Question: What are the imaging findings?
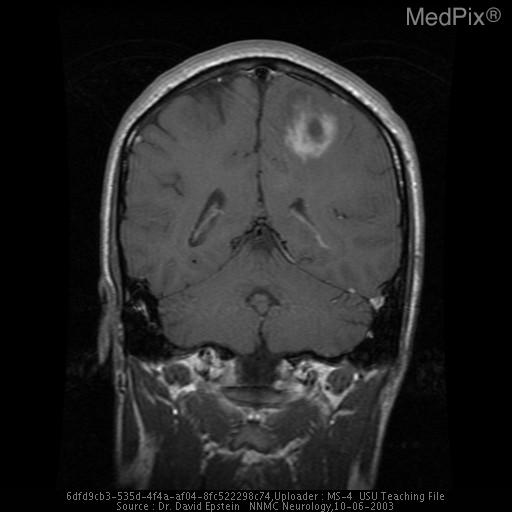
Answer: The imaging shows Solitary deep lesion with mild midline shift and patchy enhancement.  Abnormal white matter signal in the right hemisphere suggesting tumor extension across the corpus callosum. Increased white matter signal in left frontoparietal region with mild midline shift. Non enhancing cystic lesions are seen in the left parietal lobe.  There are areas of enhancement around the cystic lesion on post gad images consistent with small vessel proliferation. Severe edema is present and some increased white matter signal in the right hemisphere may represent tumor extension across the corpus callosum..